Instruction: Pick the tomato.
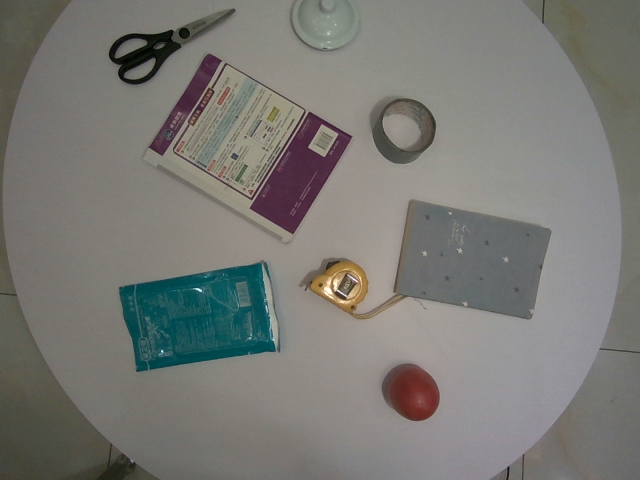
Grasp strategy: vertical